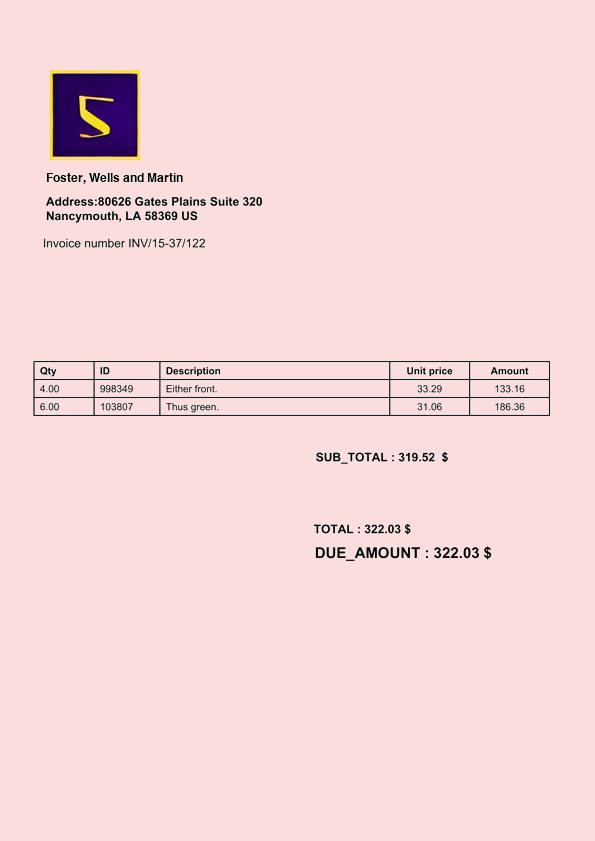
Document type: Invoice